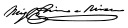
Signature of: miguel primo de rivera 2nd marquis of estella